Question: What type of tax is indicated in the document, personal property or real estate?
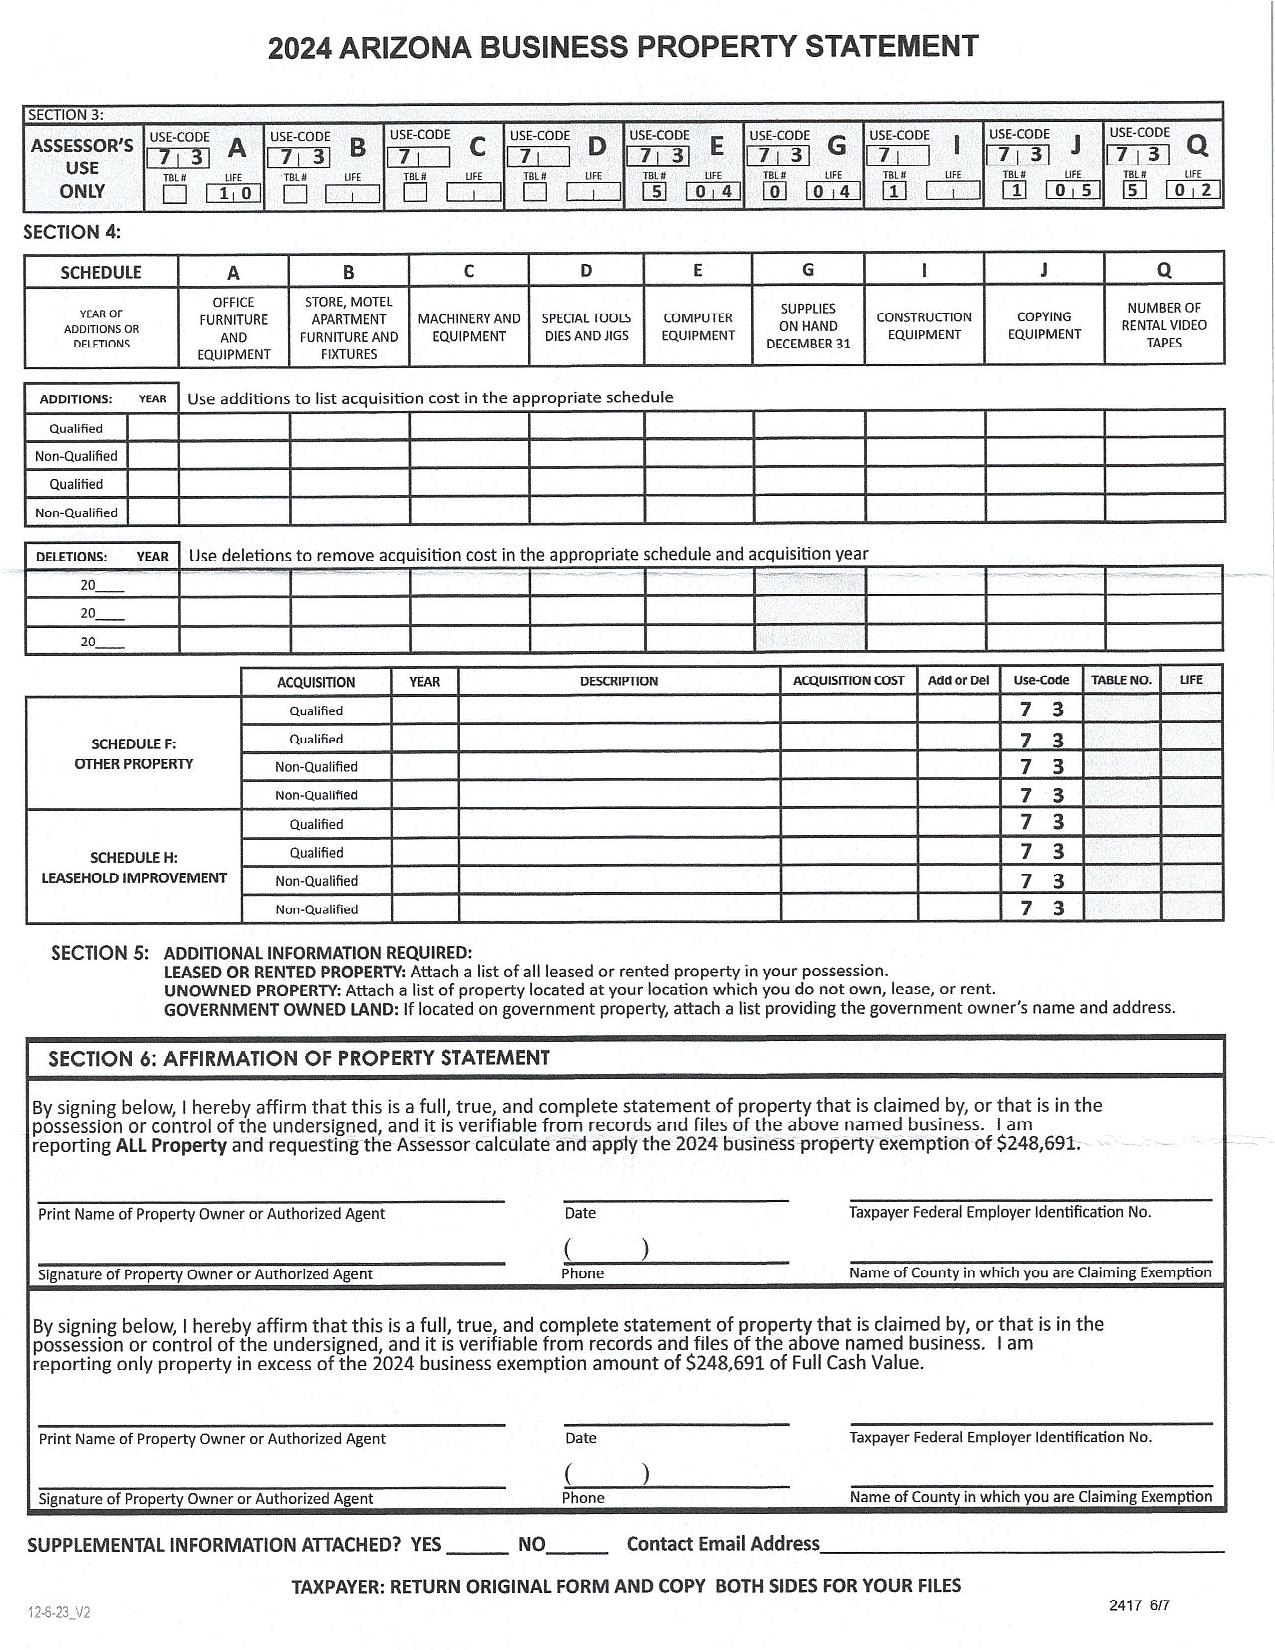
Answer: "PERSONAL PROPERTY TAX"